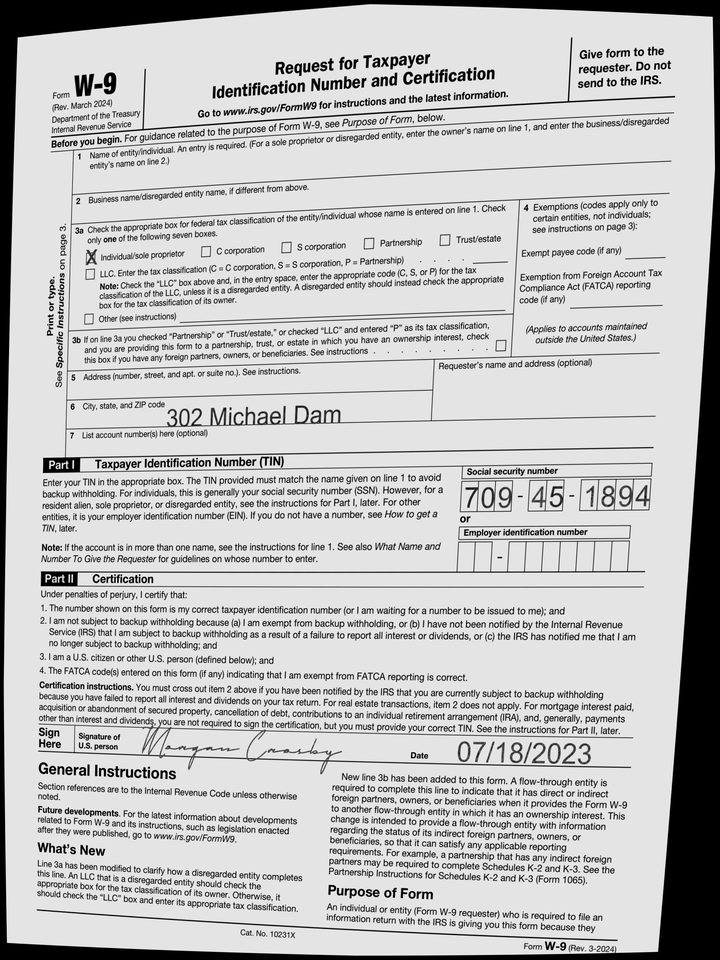
adr1: 302 Michael Dam
cbx: yes
ssn: 709451894
sdt: 07/18/2023